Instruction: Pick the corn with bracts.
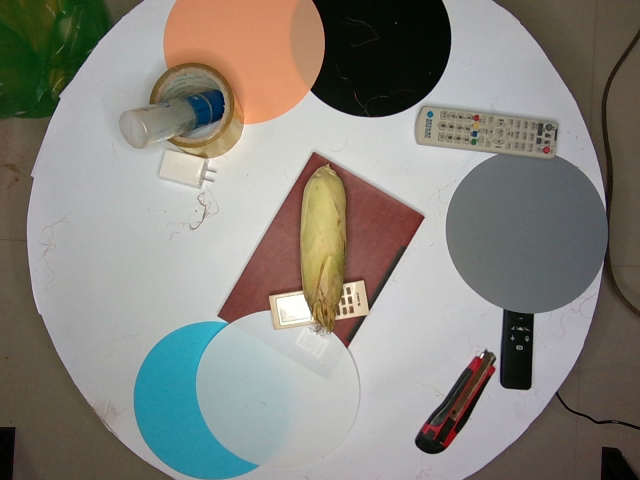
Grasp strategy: vertical